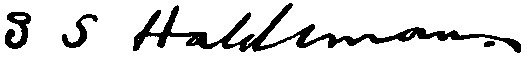
Signature of: samuel stehman haldeman